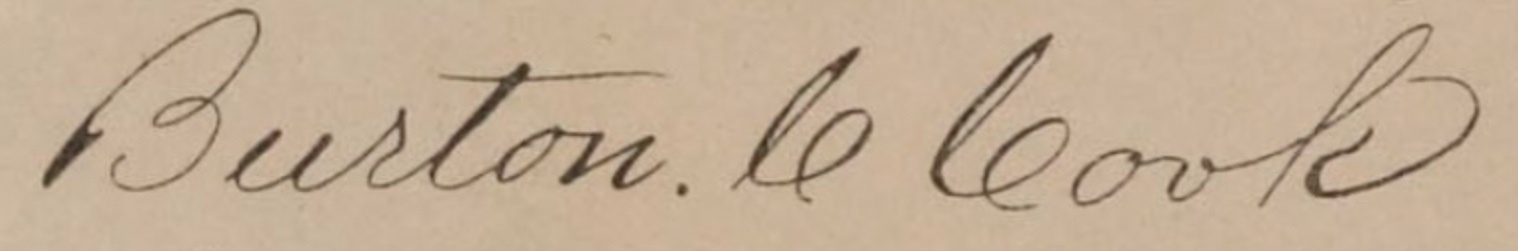
Signature of: burton c cook